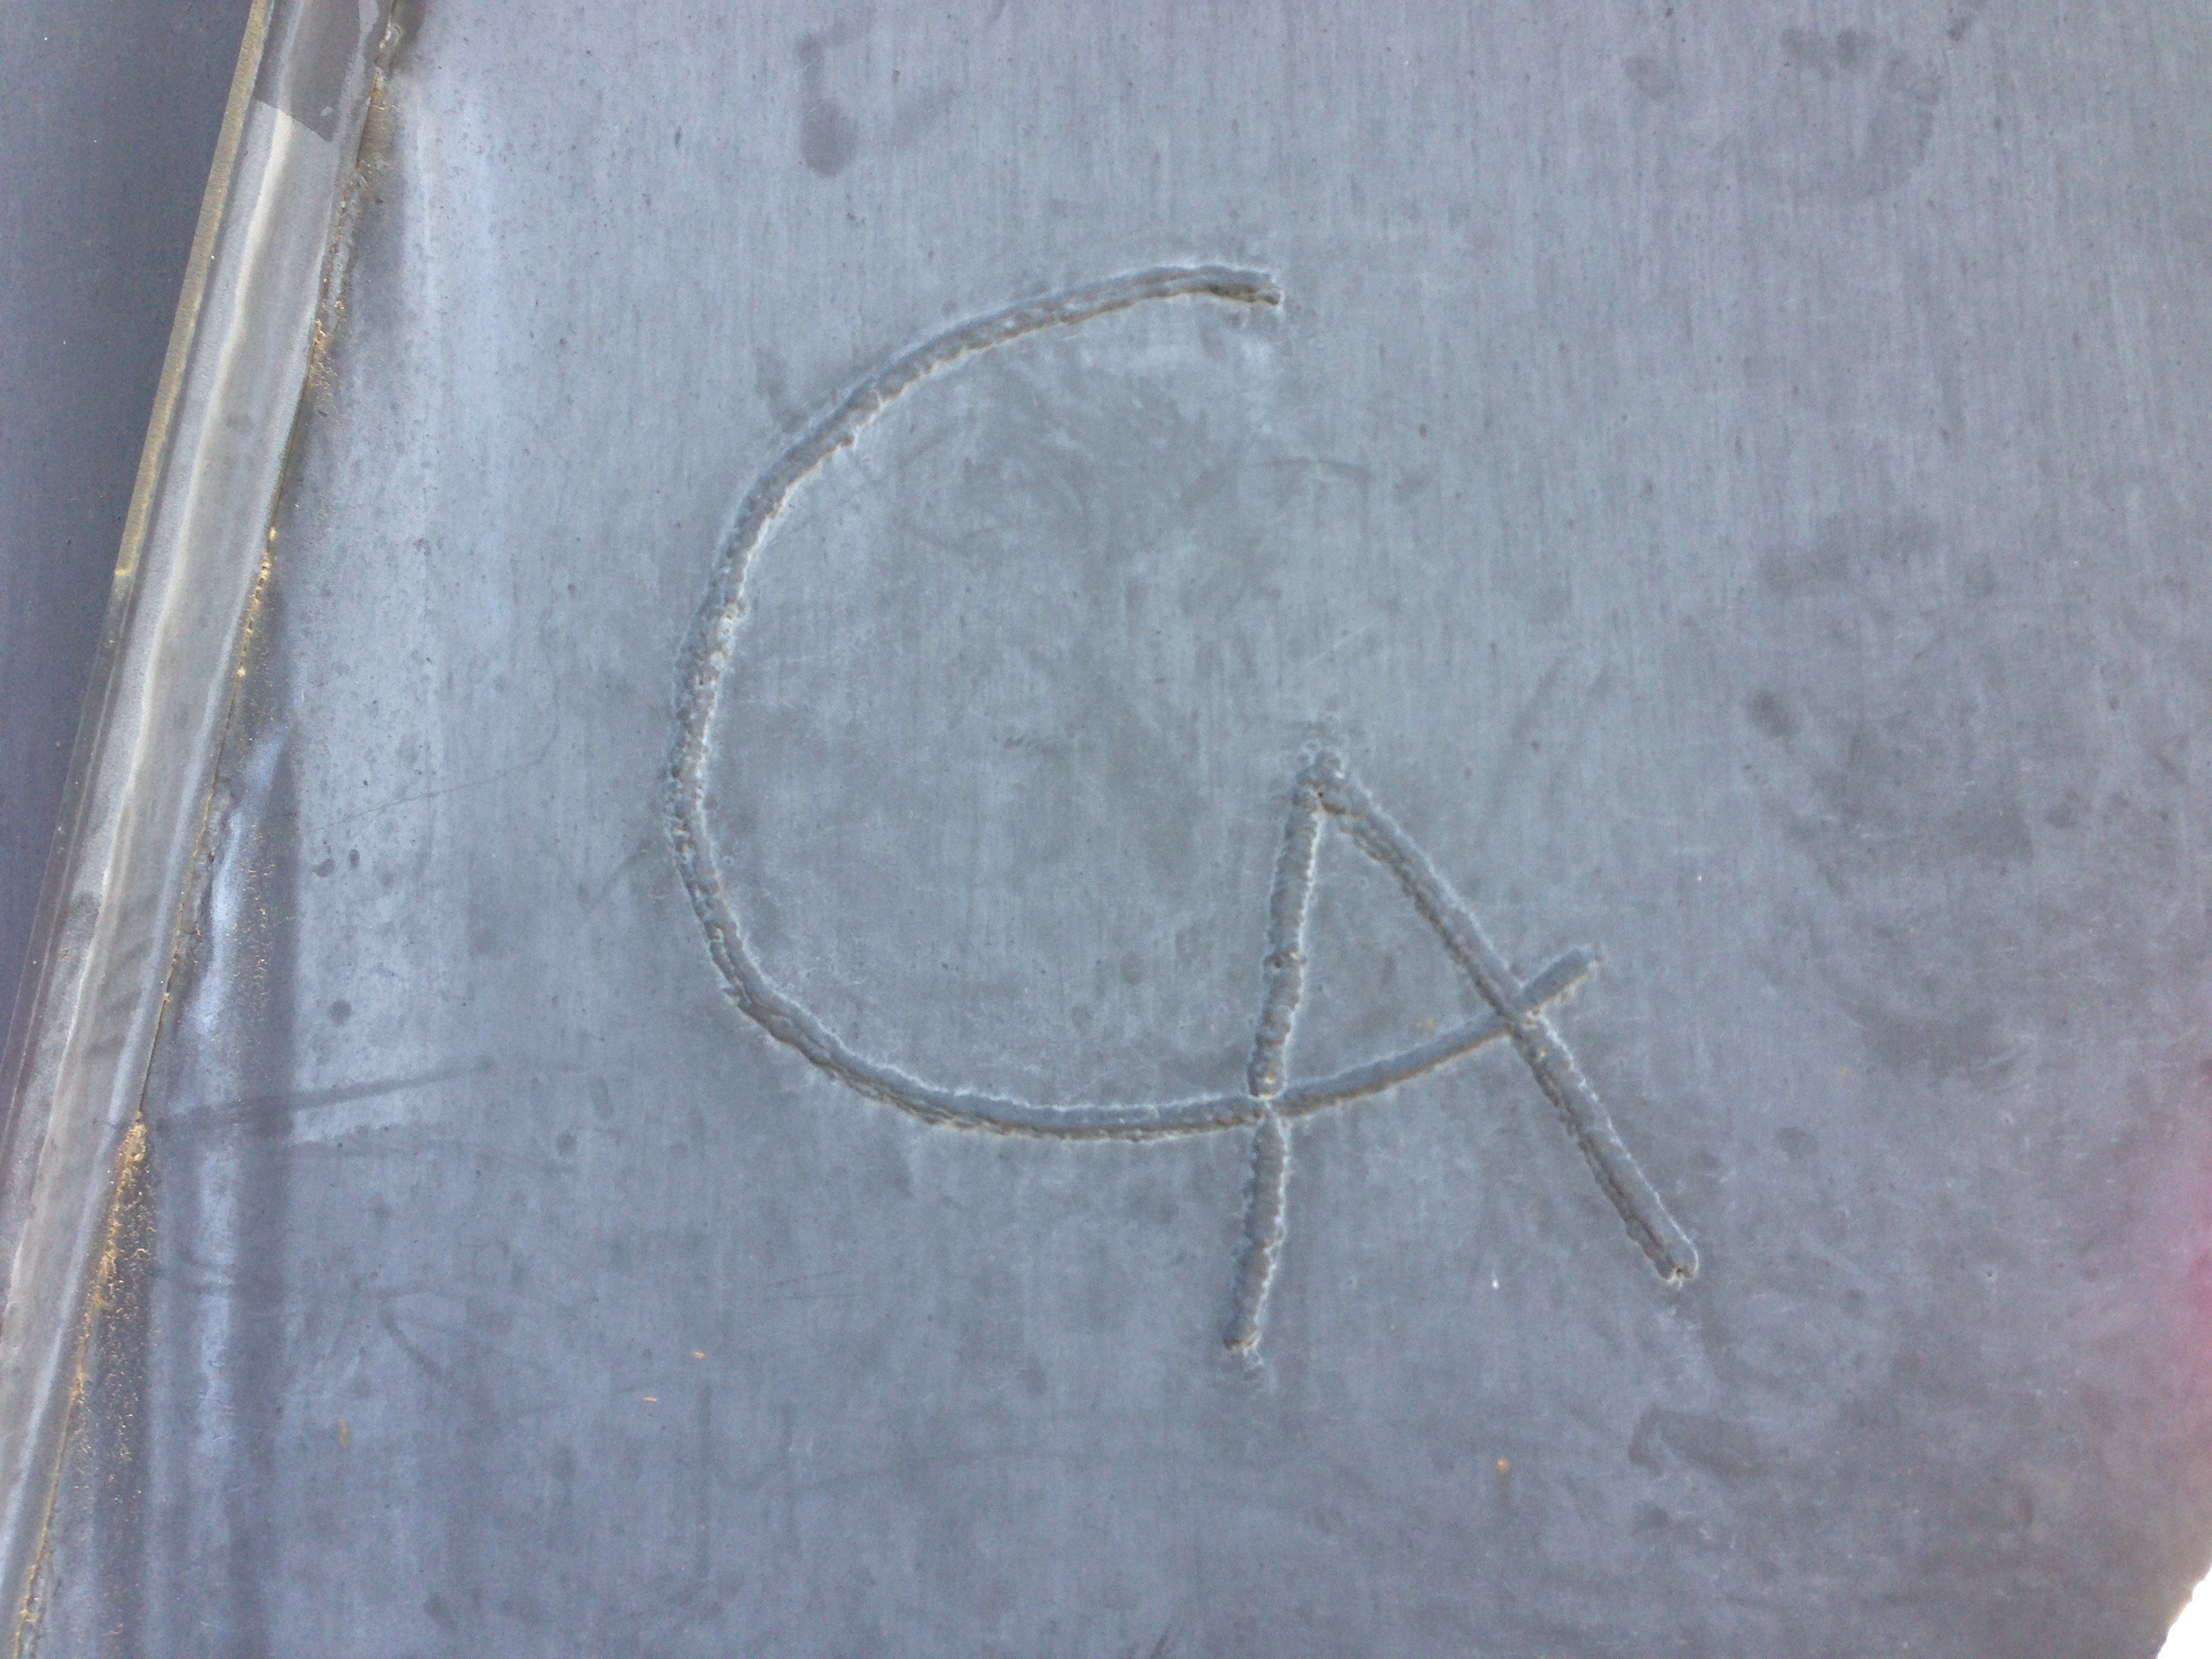
Signature of: alexander calder